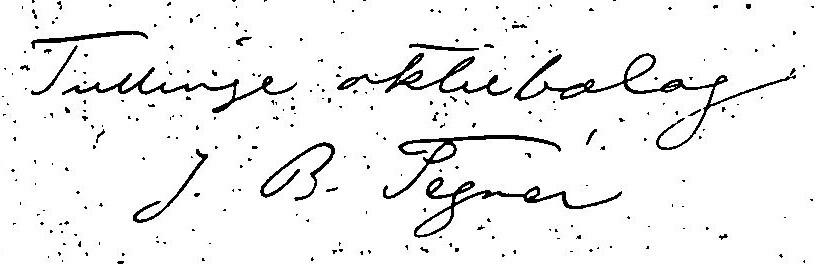
Signature of: jakob tegnér